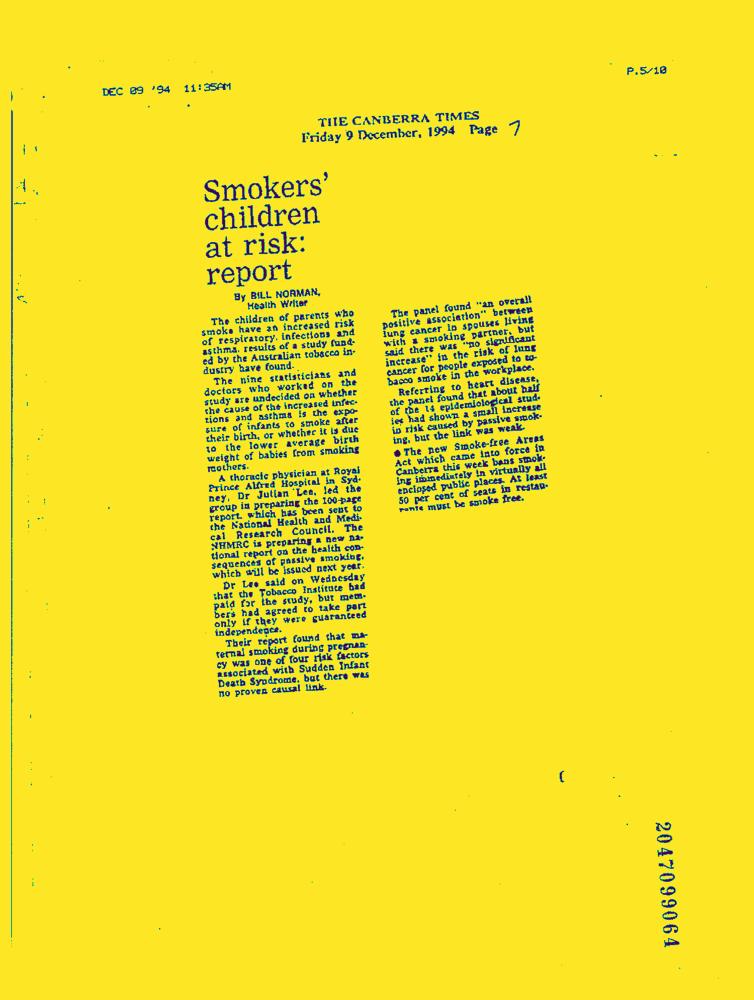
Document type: News-Article